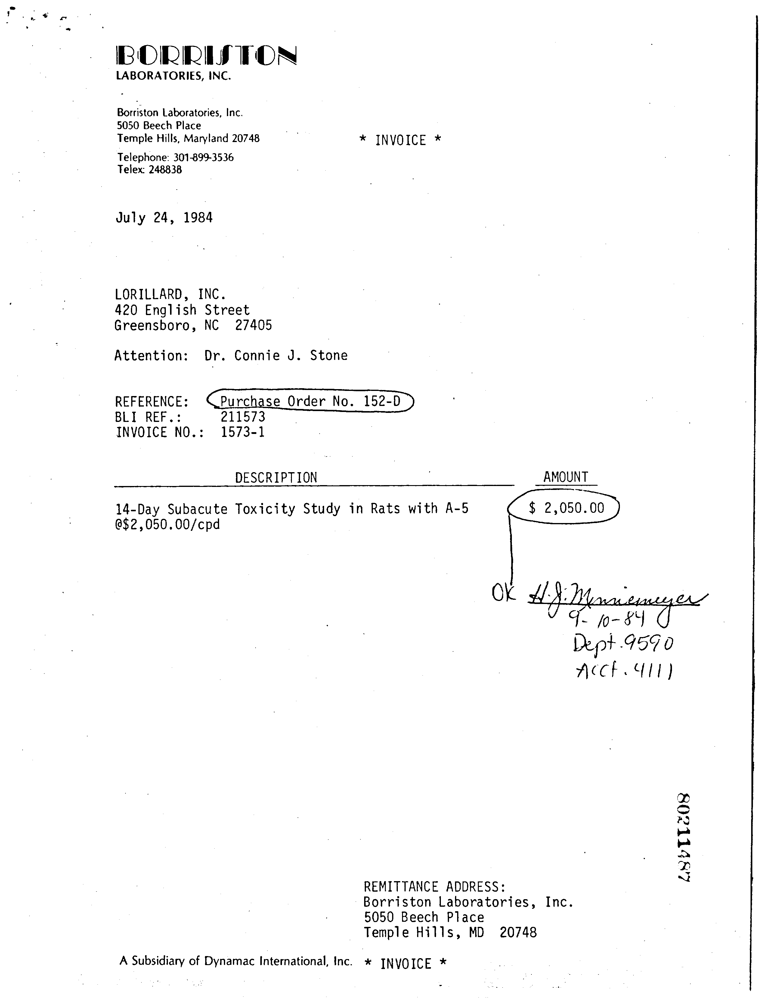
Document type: Invoice